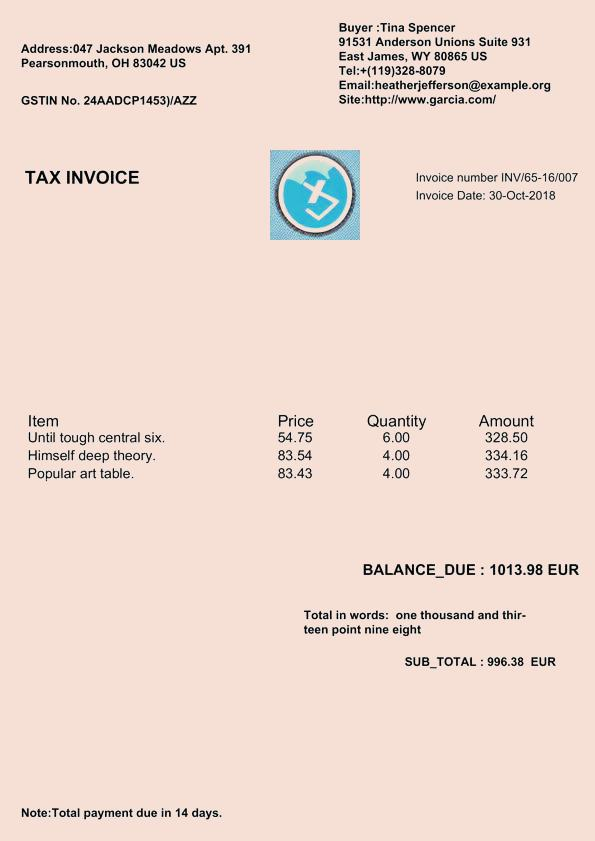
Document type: Invoice